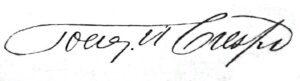
Signature of: joaquín crespo